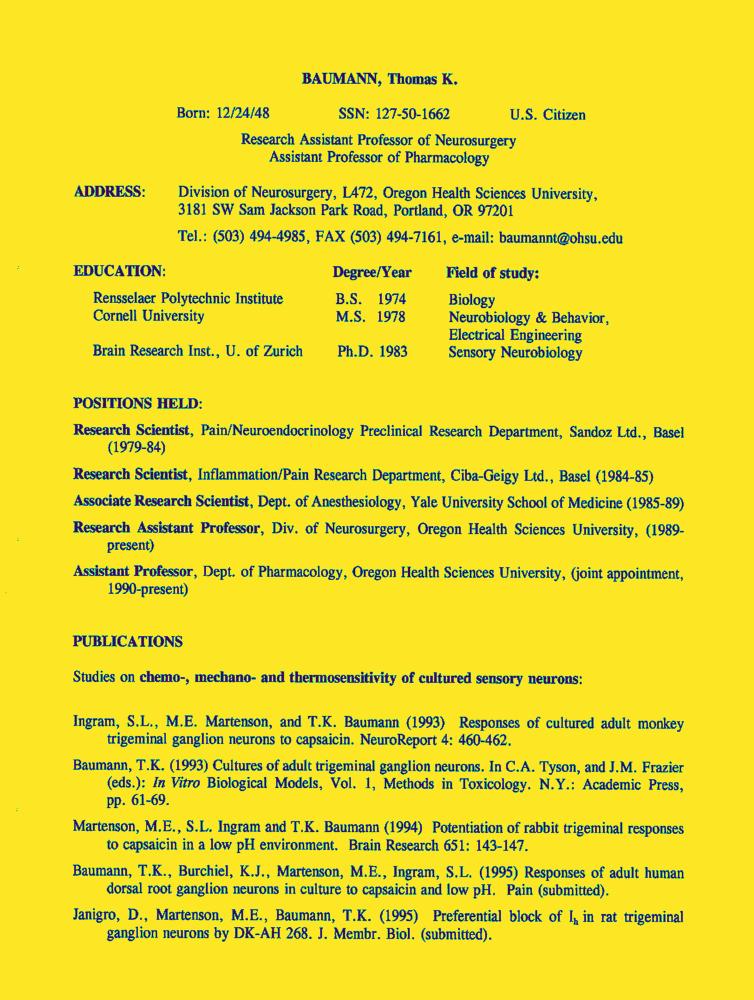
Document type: Resume-Doc